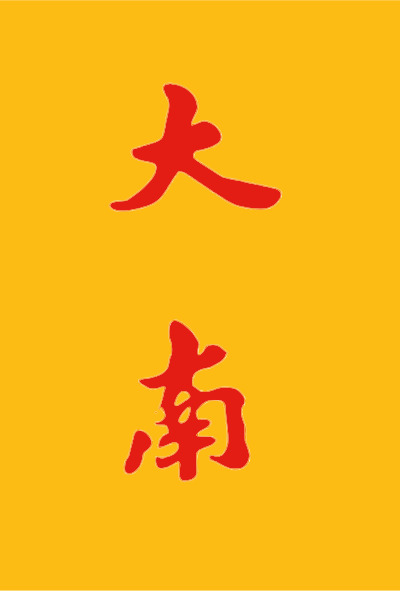
Signature of: đồng khánh